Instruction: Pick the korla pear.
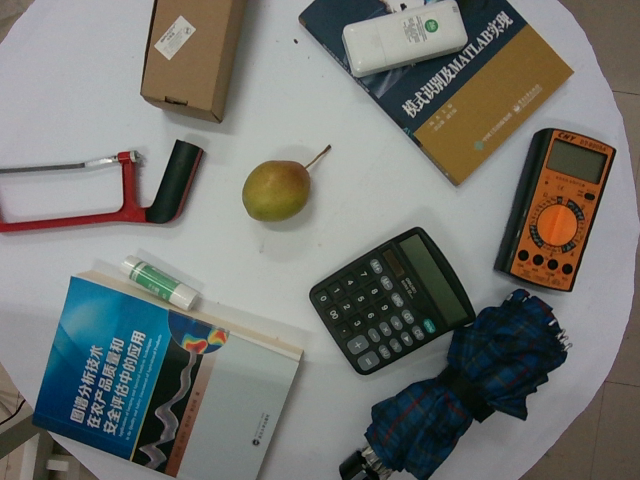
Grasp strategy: vertical